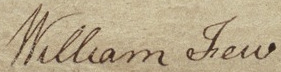
Signature of: william few